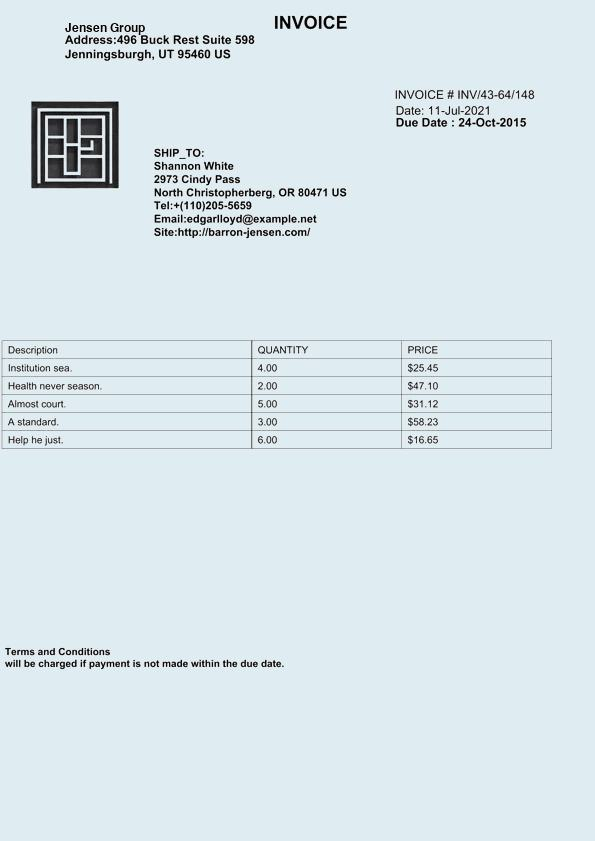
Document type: Invoice